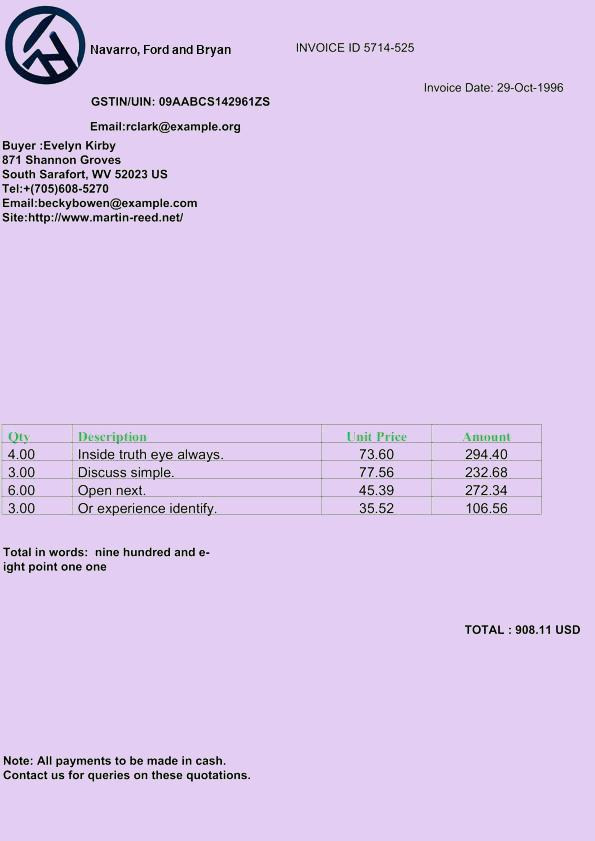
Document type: Invoice